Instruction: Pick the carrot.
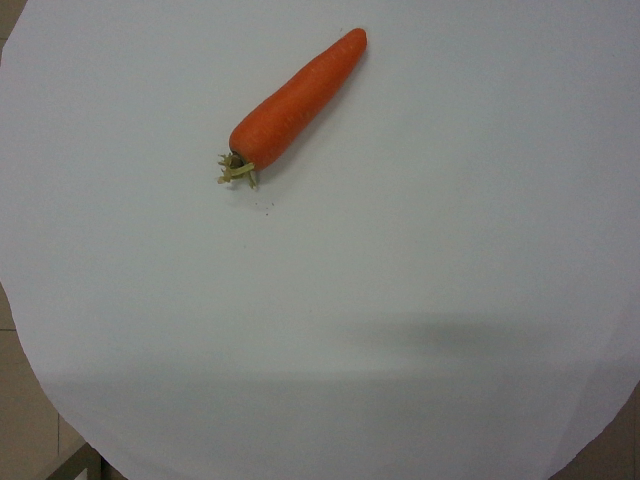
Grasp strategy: vertical